Question: How is the history relevant to the case?
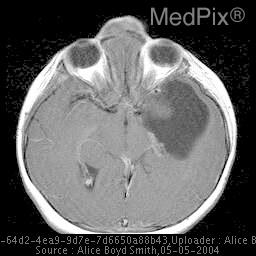
Answer: The patient's history of 8 year old female from the Pacific Islands with an encephalocele is key in understanding the case.